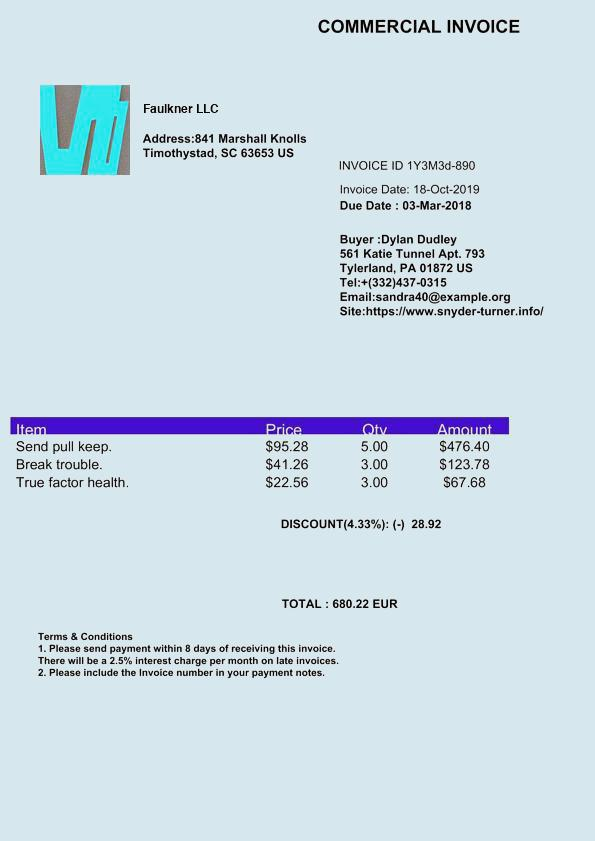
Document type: Invoice